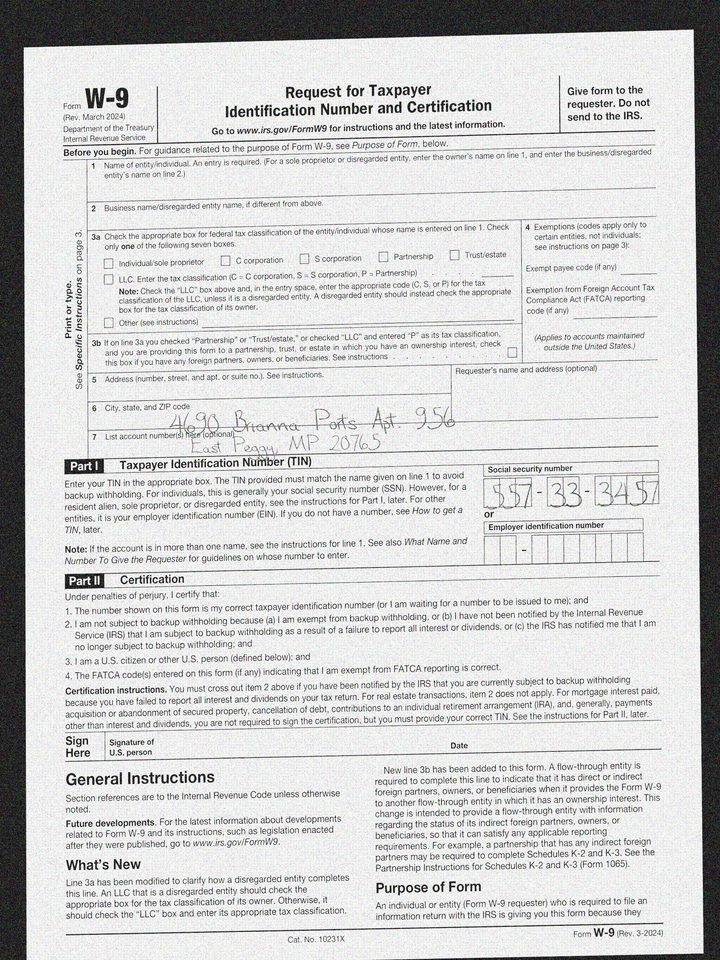
adr1: 4690 Brianna Ports Apt. 956
adr2: East Peggy, MP 20765
cbx: no
ssn: 557333457